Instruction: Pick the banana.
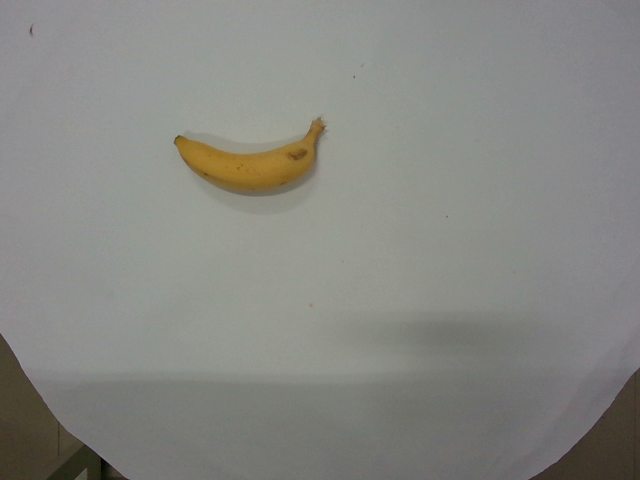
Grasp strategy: vertical